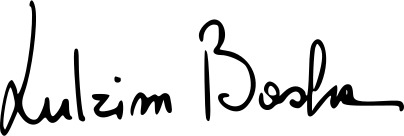
Signature of: lulzim basha